Extract the amount written in words, the amount in digits, the name of the payee, the date on the cheque, and the bank's name from the image.
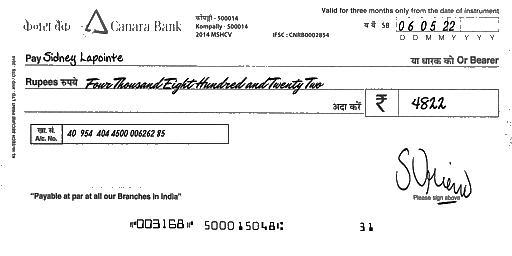
amt_in_words: Four Thousand Eight Hundred and Twenty Two
amt_in_figures: 4822
payee_name: Sidney Lapointe
bank_name: Canara Bank
cheque_date: 06/05/22